Question: What is the filing due date as per the document?
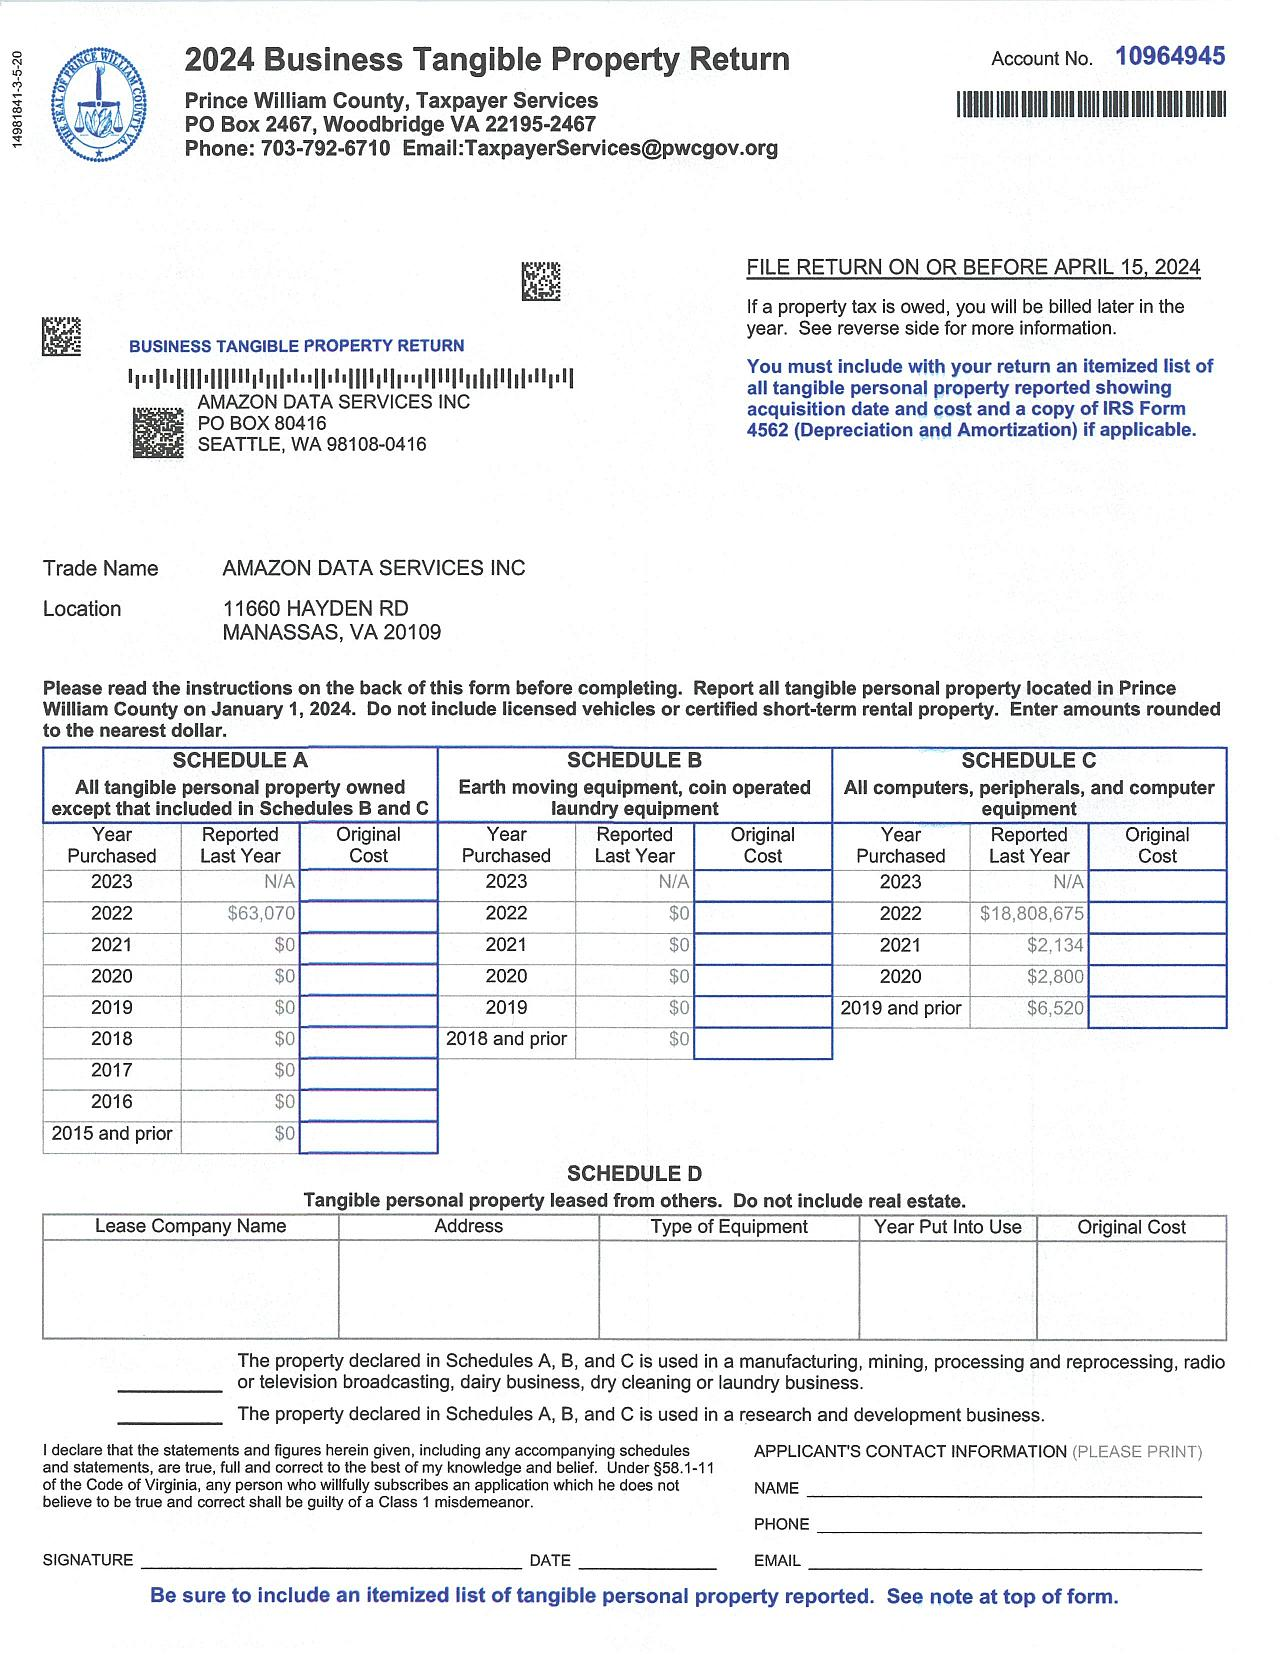
Answer: "15-Apr-24"